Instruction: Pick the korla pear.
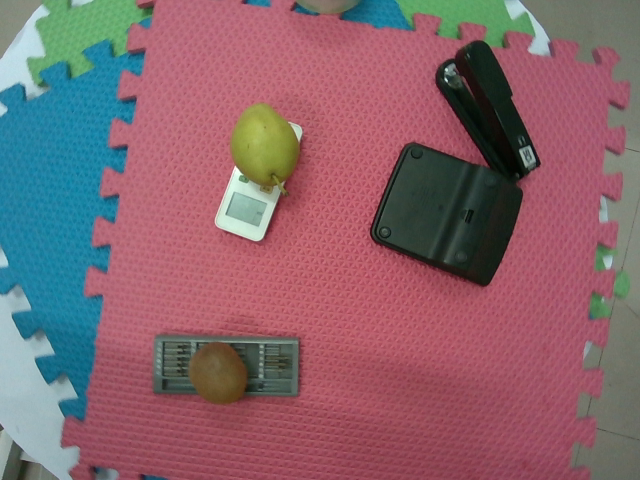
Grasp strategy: vertical